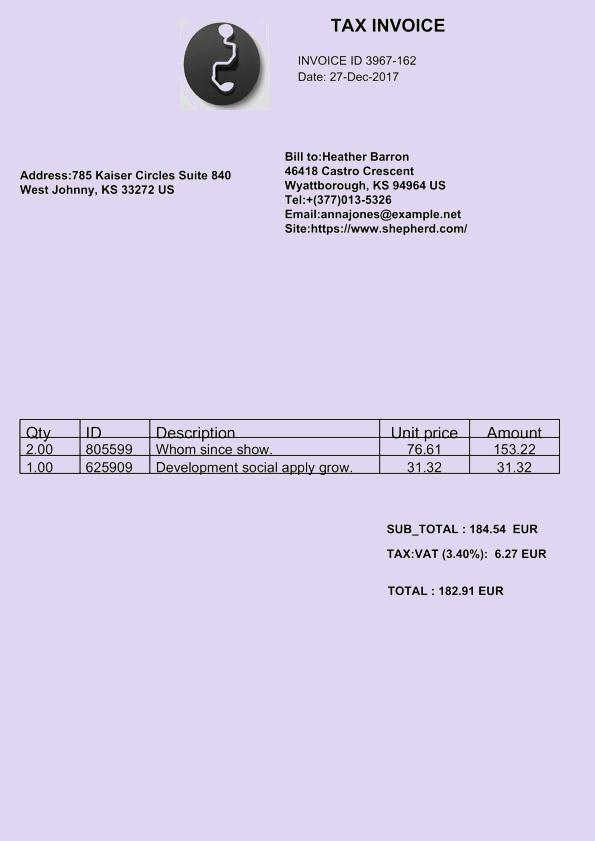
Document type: Invoice